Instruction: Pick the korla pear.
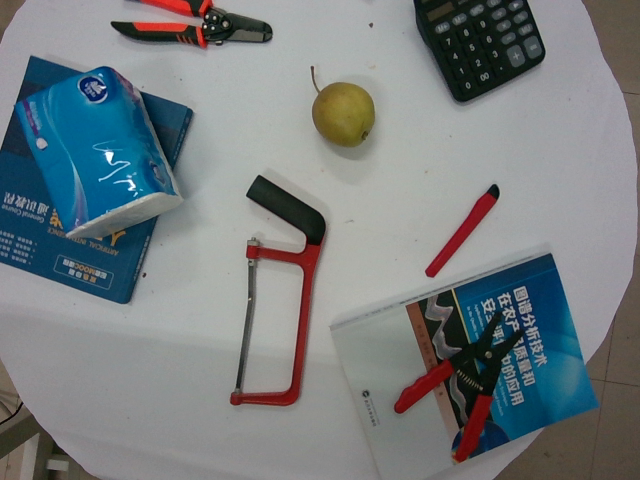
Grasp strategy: vertical